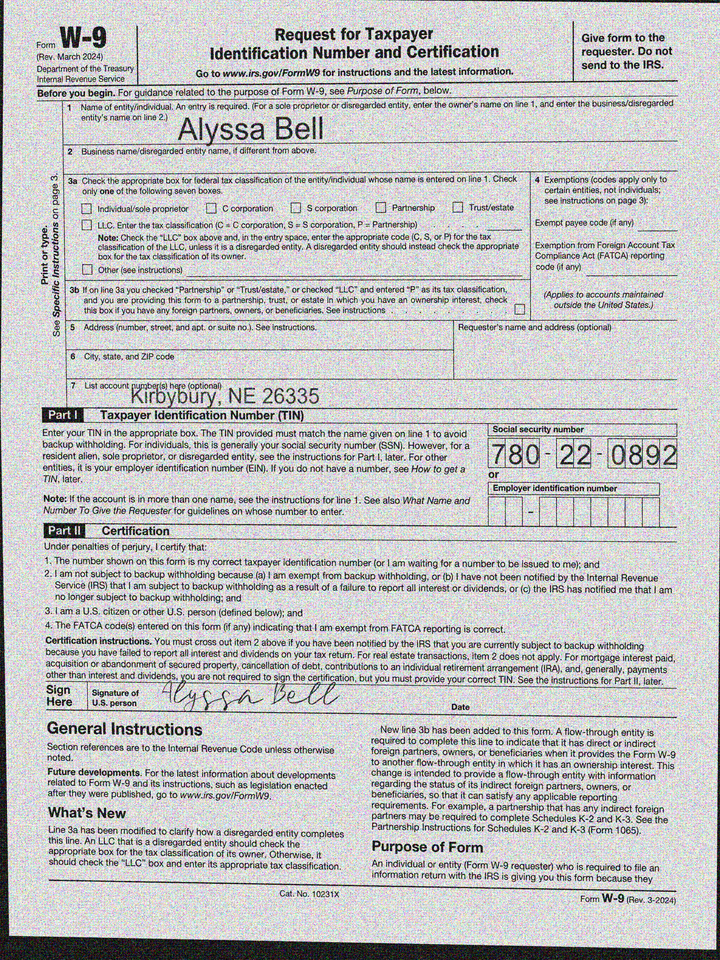
adr2: Kirbybury, NE 26335
cbx: no
ssn: 780220892
enm: Alyssa Bell